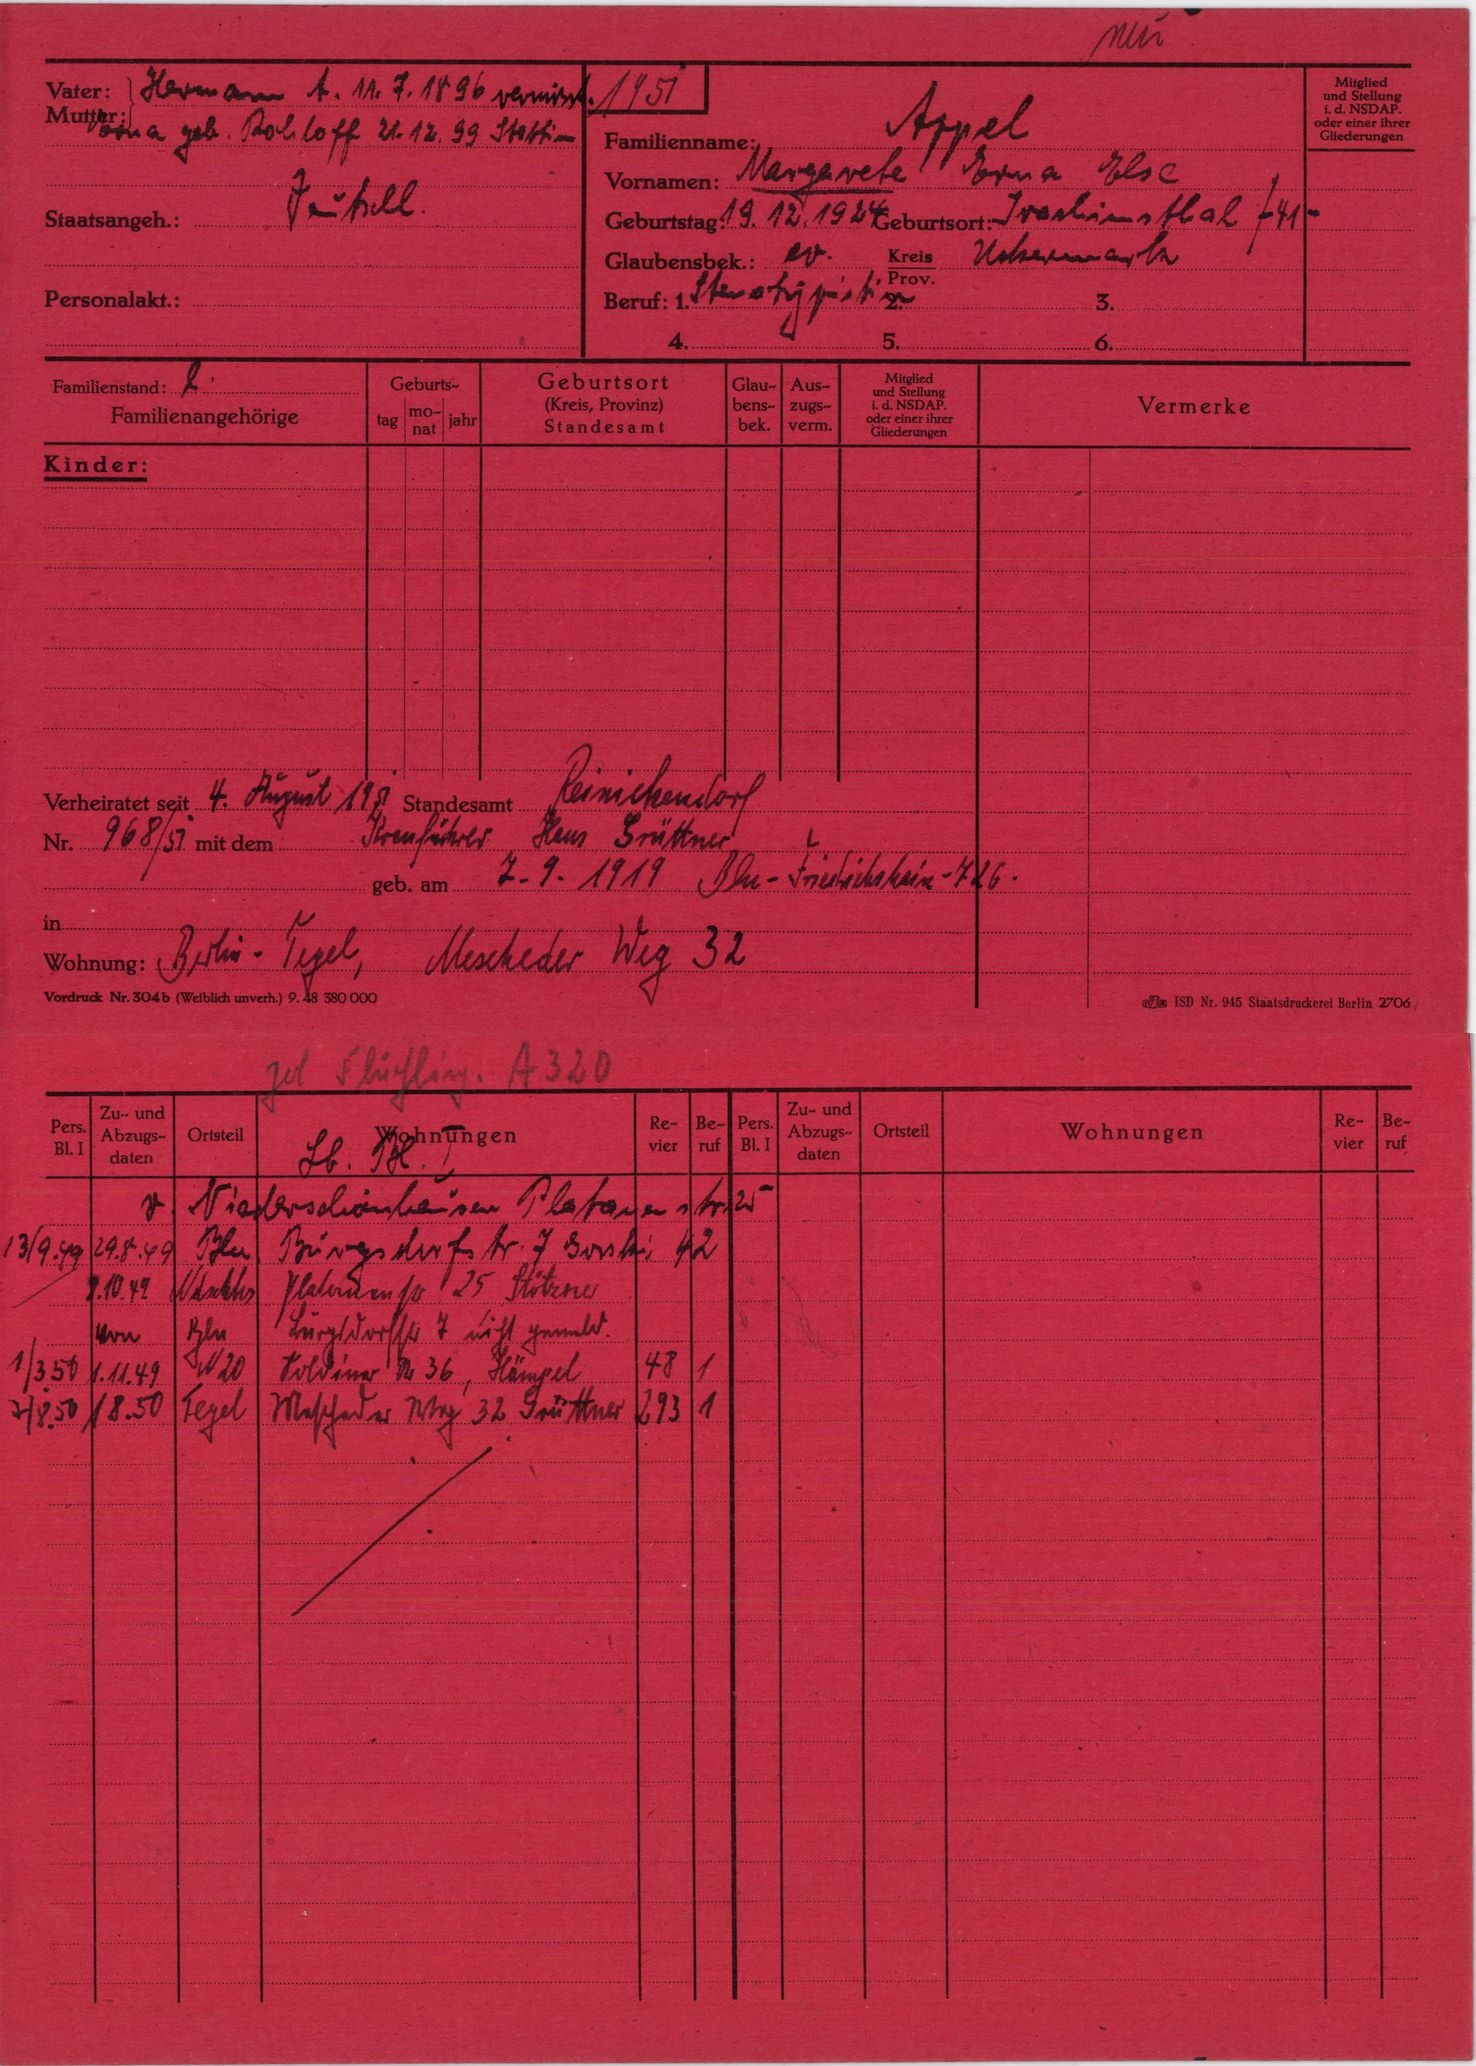
Appel